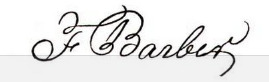
Signature of: francis barber